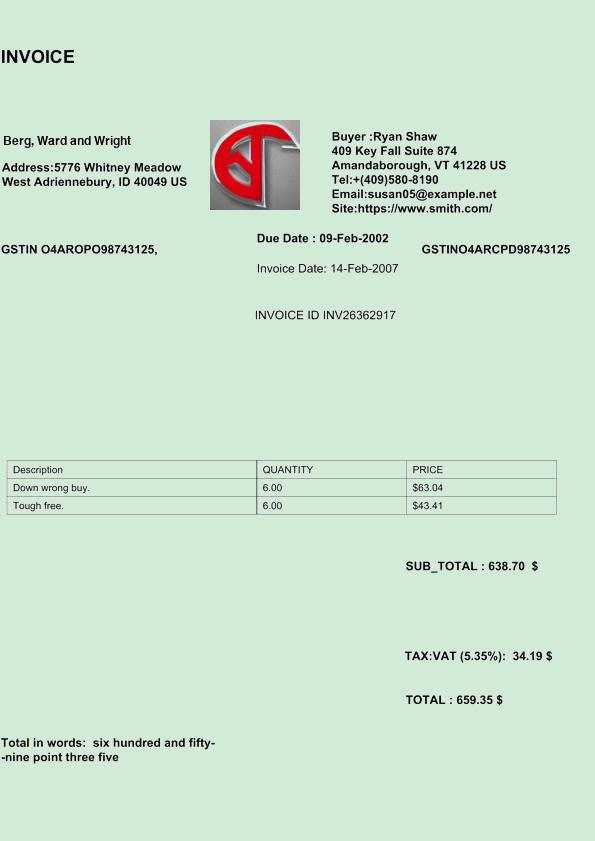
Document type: Invoice